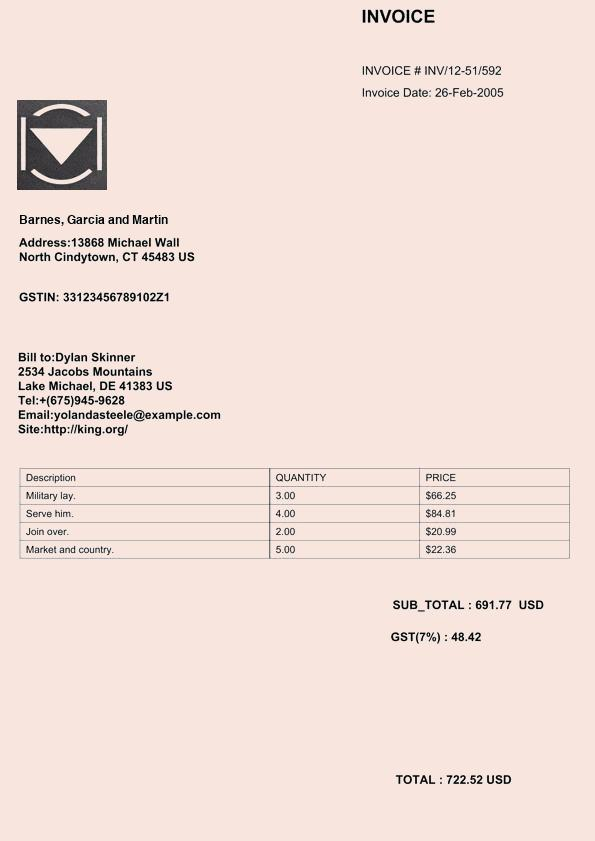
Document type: Invoice